Question: Which state is mentioned in the document?
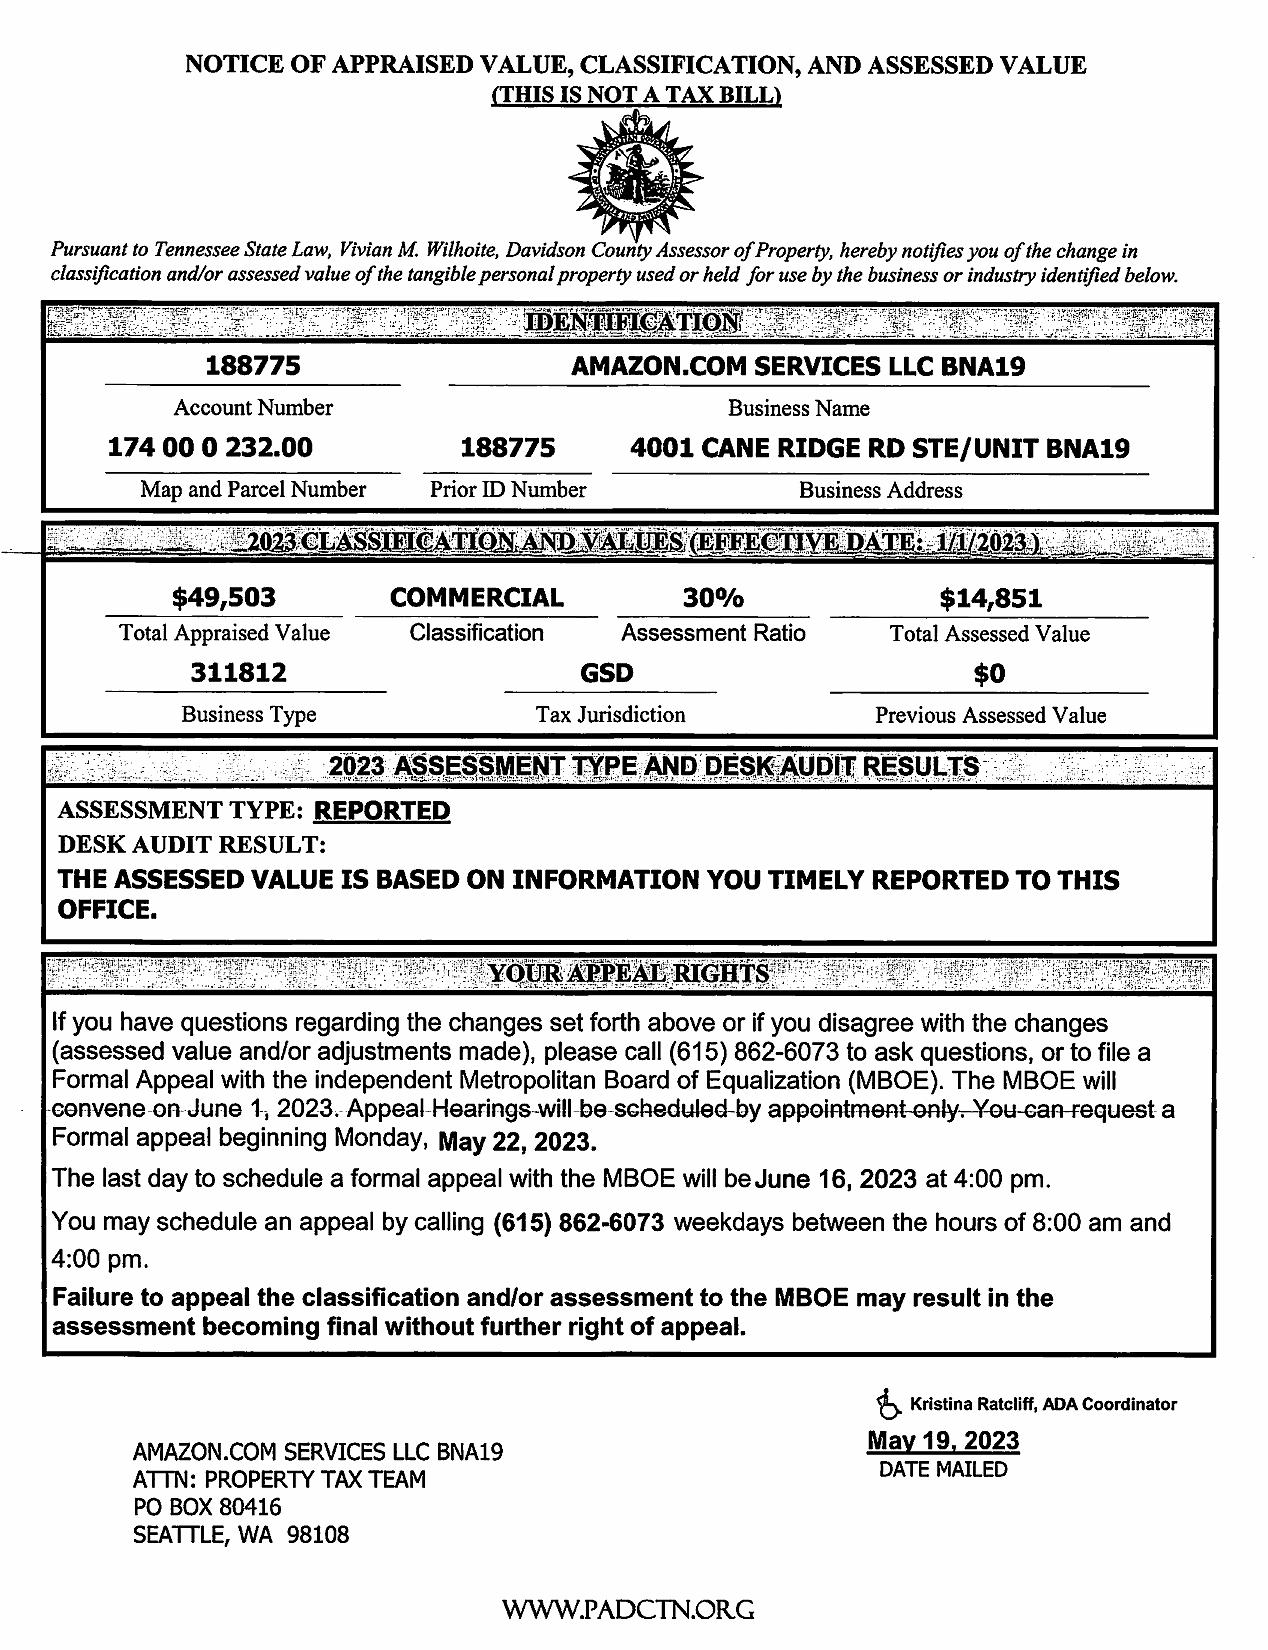
Answer: "Tennessee"